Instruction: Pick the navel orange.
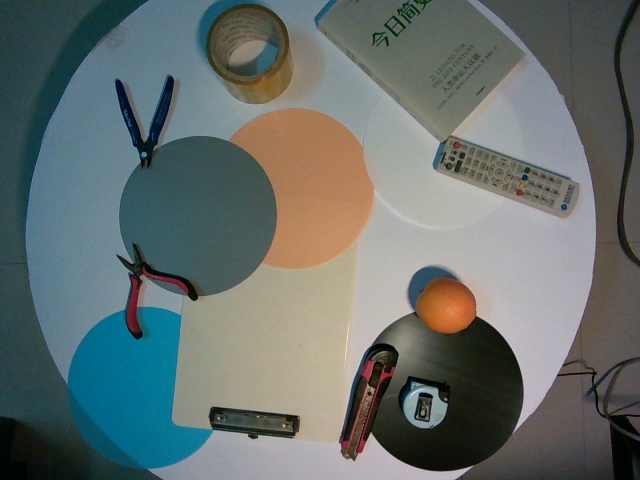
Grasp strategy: vertical